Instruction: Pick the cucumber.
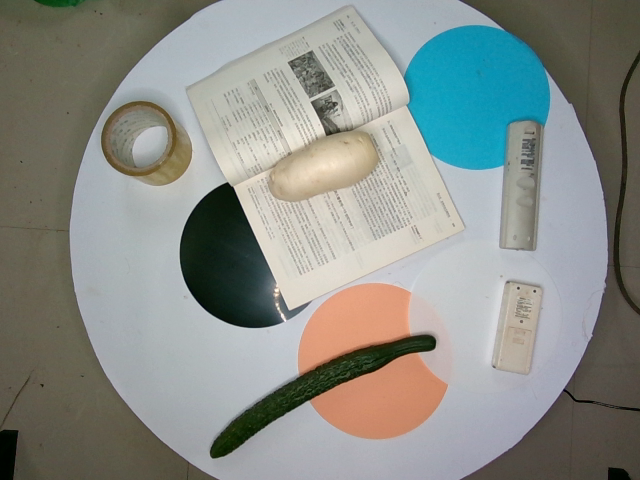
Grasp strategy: vertical